Question: What do the imaging results show?
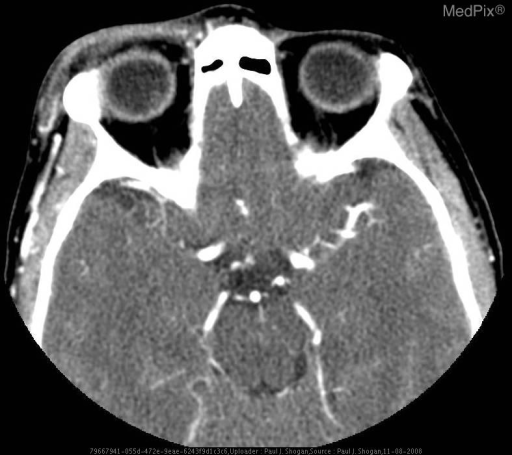
Answer: The imaging shows Contrast enhanced axial and coronal CT images reveal abnormal infiltration and thickening of the right preseptal soft tissues, extending into the right medial canthus. No postseptal extension is noted.  No peripheral enhancing fluid collections are seen.   Additionally, images demonstrate an enhancing lentiform mass along the superoposterior aspect of the right globe. Contrast enhanced axial and coronal CT images reveal abnormal infiltration and thickening of the right preseptal soft tissues, extending into the right medial canthus. No postseptal extension is noted.  No peripheral enhancing fluid collections are seen..